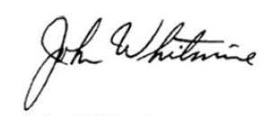
Signature of: john whitmire